Extract the amount written in words, the amount in digits, the name of the payee, the date on the cheque, and the bank's name from the image.
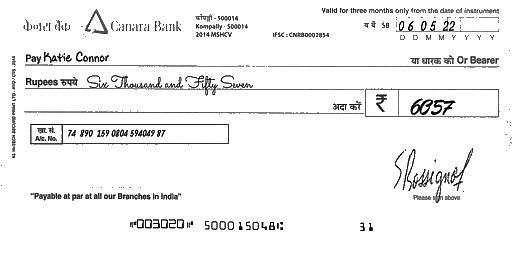
amt_in_words: Six Thousand and Fifty Seven
amt_in_figures: 6057
payee_name: Katie Connor
bank_name: Canara Bank
cheque_date: 06/05/22